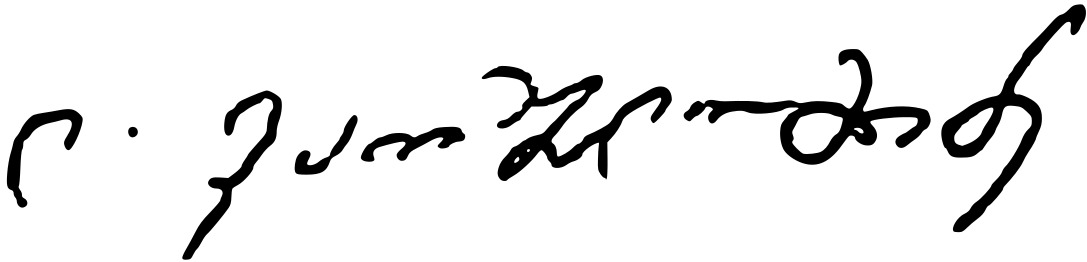
Signature of: levan varshalomidze